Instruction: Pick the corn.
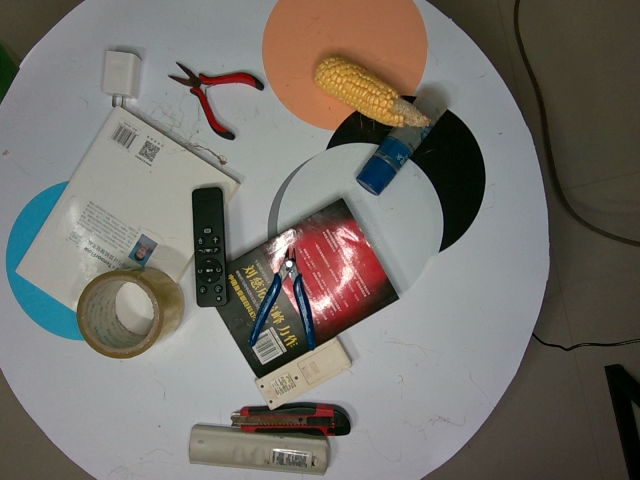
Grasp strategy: vertical